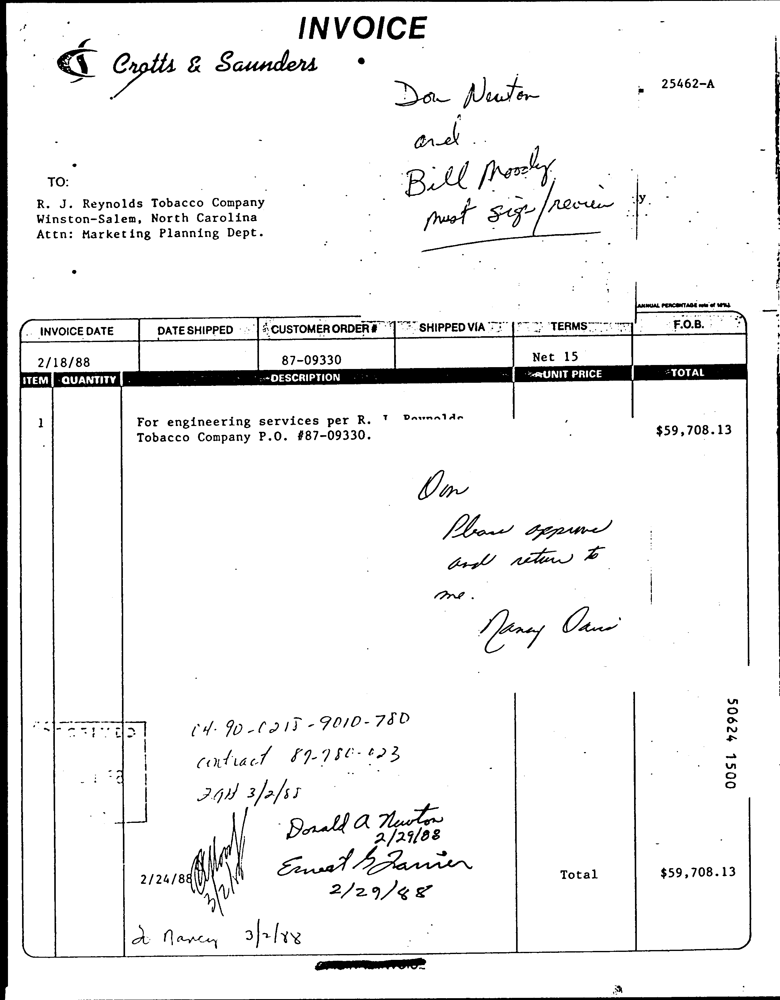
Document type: Invoice